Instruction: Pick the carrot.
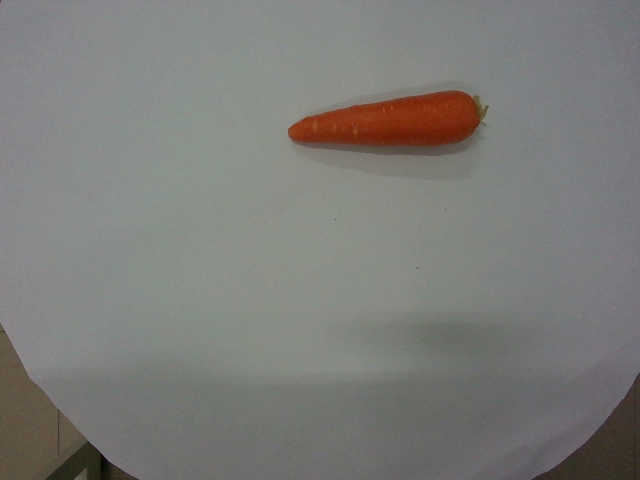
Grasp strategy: vertical